Question: What do the imaging results show?
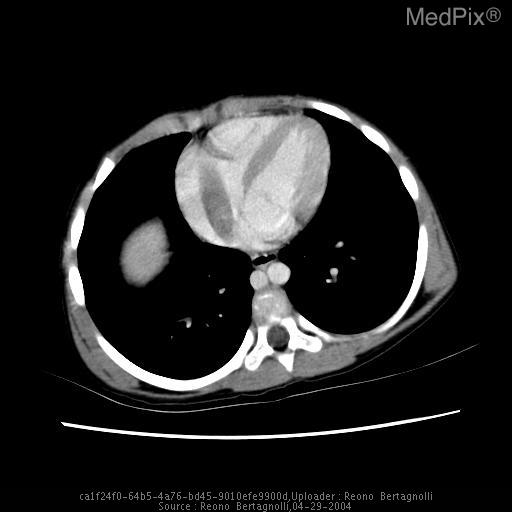
Answer: The imaging shows Bilateral heterogeneously enhancing renal masses with tumor thrombus extending into the right renal vein, IVC, and the right atrium.  Bilateral neuroblastomatosis is demonstrated. Axial CT scan demonstrating tumor thrombus extending into the right atrium..